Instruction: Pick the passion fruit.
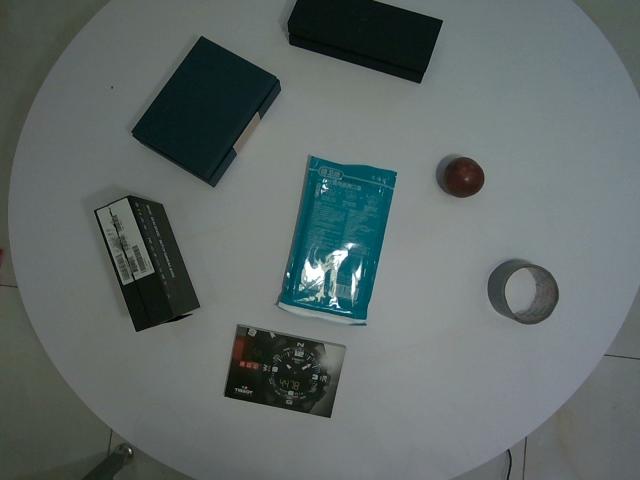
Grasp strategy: vertical